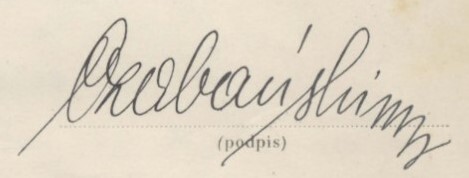
Signature of: q110979162